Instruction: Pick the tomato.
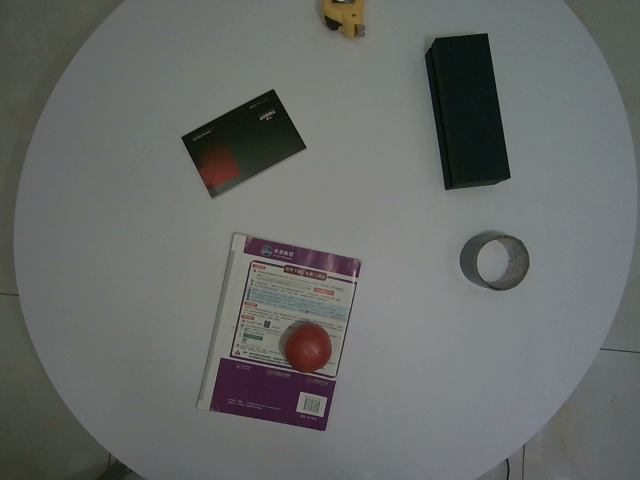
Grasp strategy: vertical